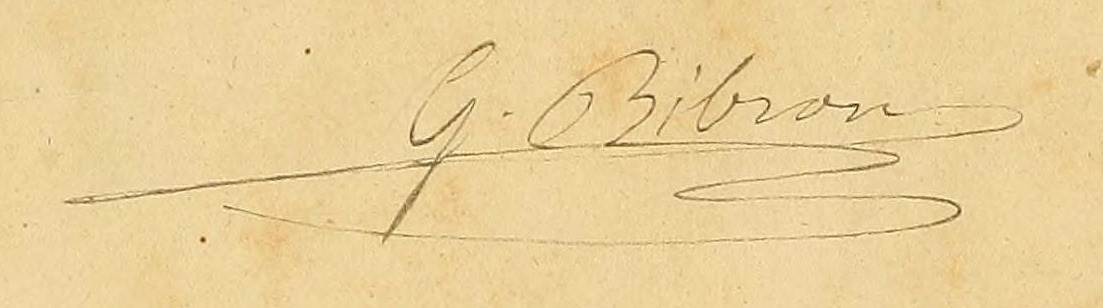
Signature of: gabriel bibron